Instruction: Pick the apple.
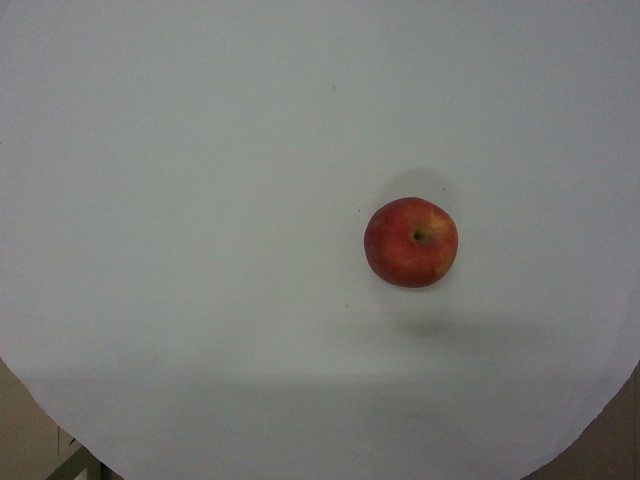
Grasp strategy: vertical